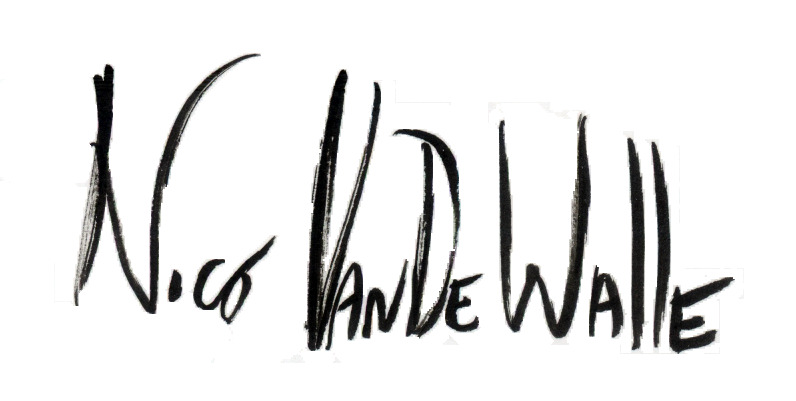
Signature of: nicolas van de walle